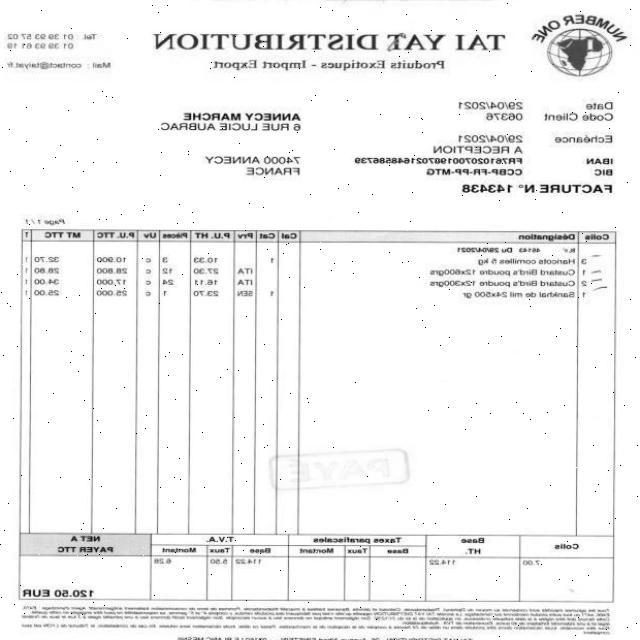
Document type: Invoice